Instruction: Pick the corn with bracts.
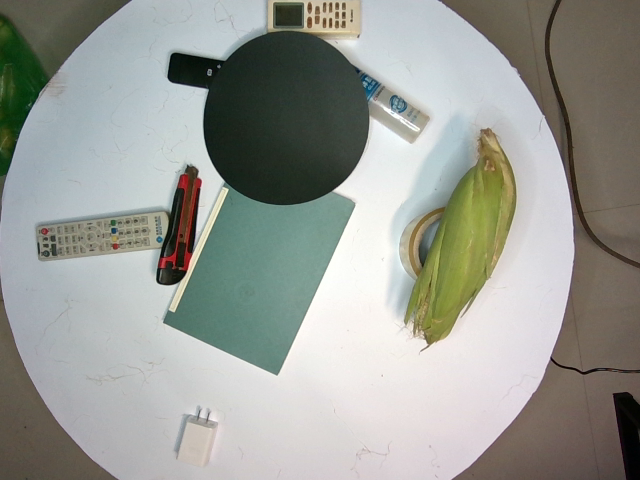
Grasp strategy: vertical